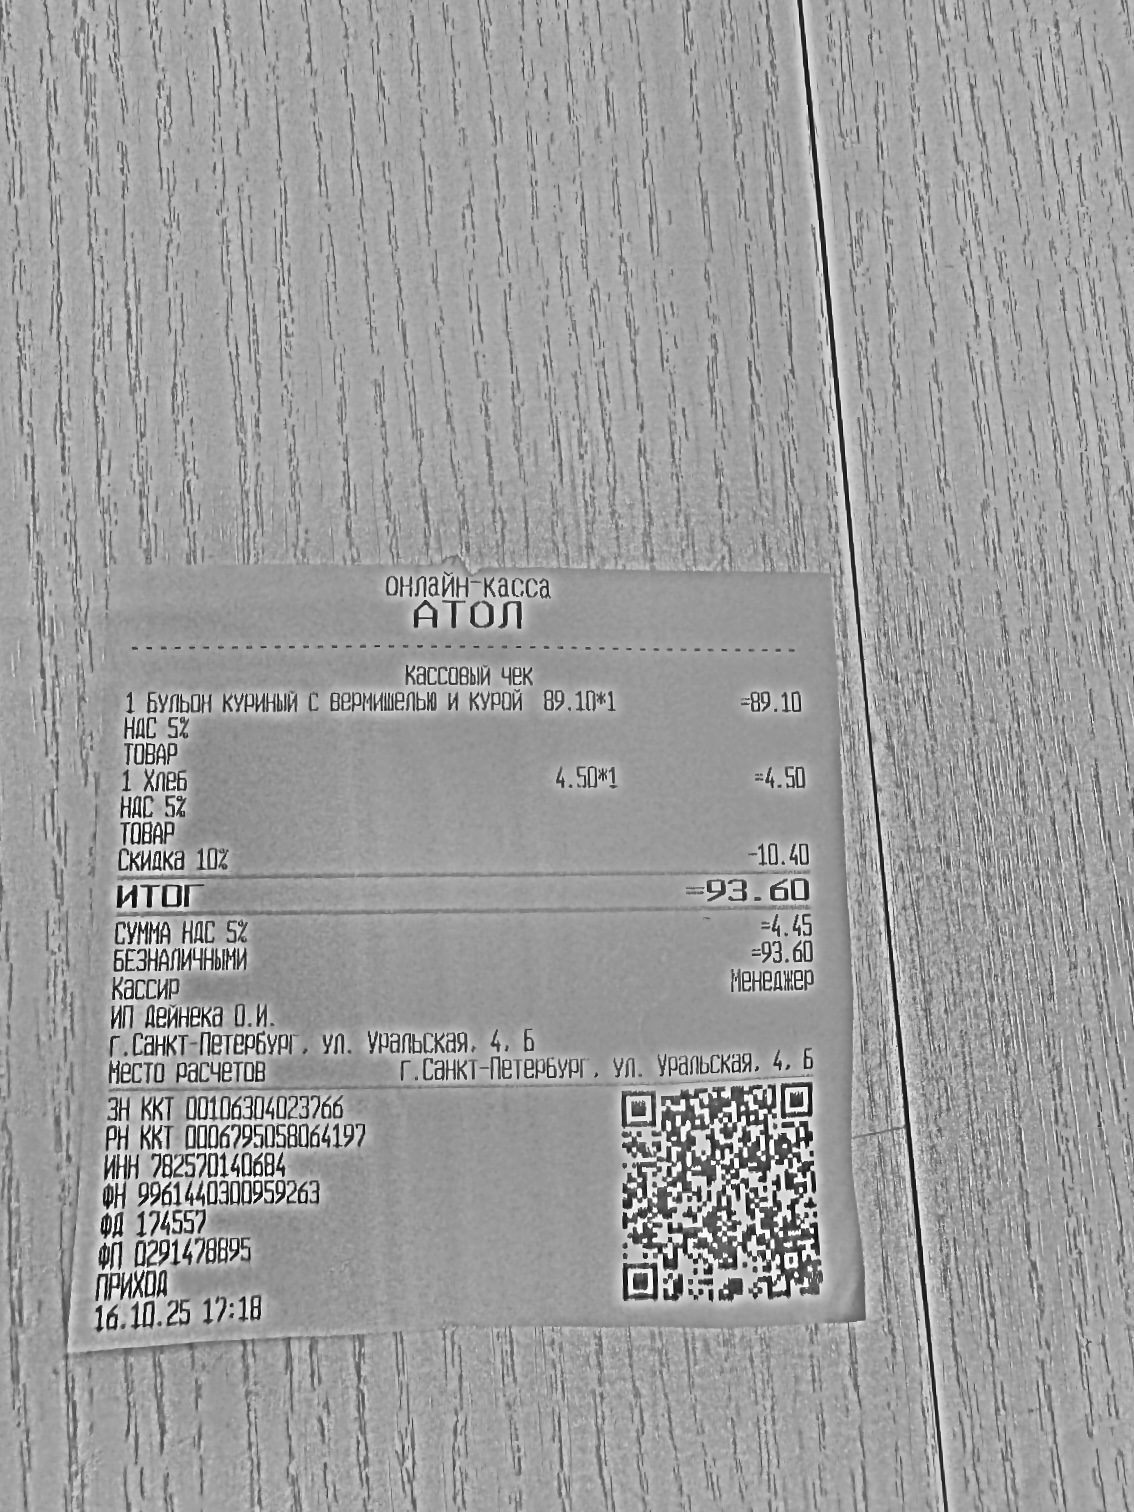
Продавец: ИП Дейнека О.И.
ИНН: 782570140684
Дата: 16.10.25
Товары: 1 Бульон куриный с вермишелью и курой; 1 Хлеб; Скидка 10%
Количество: 1; 1; не указано
Цена: 89.10; 4.50; не указано
Сумма: 89.10; 4.50; -10.40
Итого: 93.60